Question: What is the mailing or notice date provided in the document?
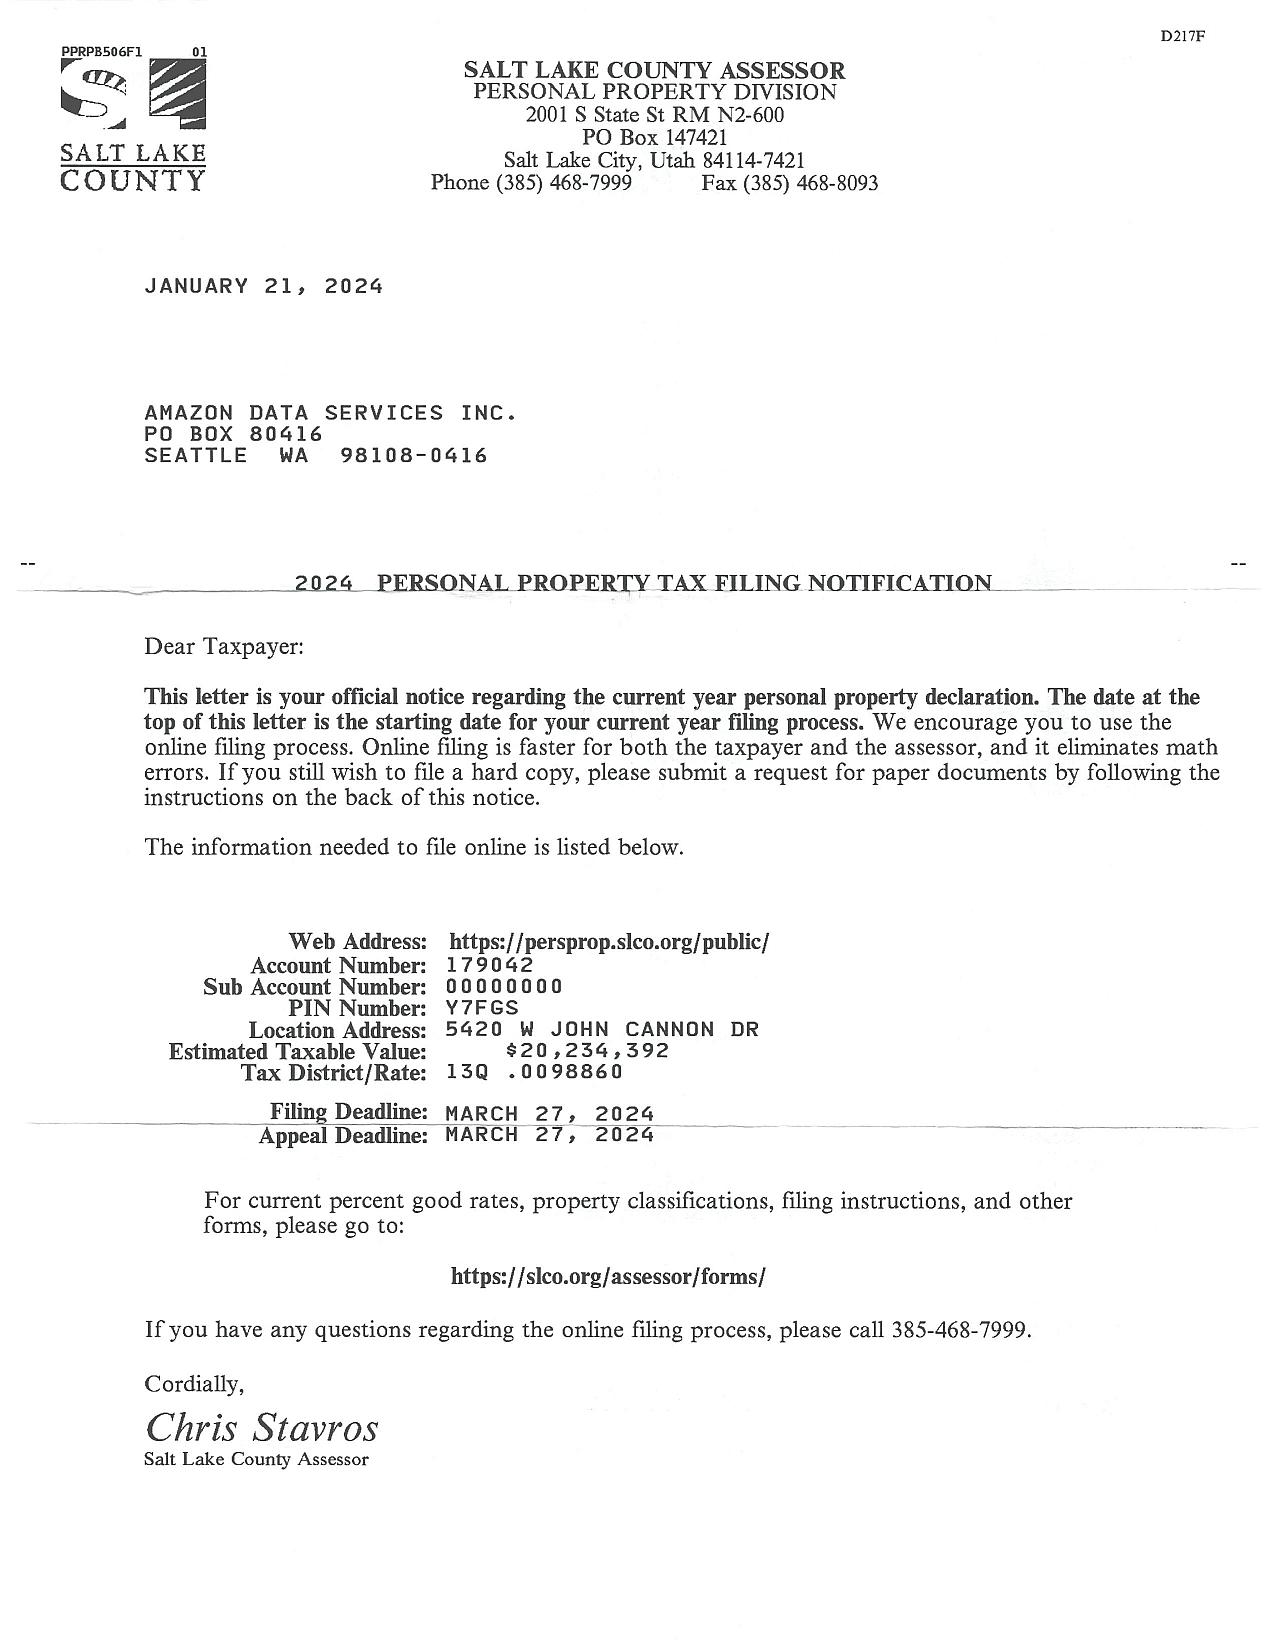
Answer: "21-Jan-24"